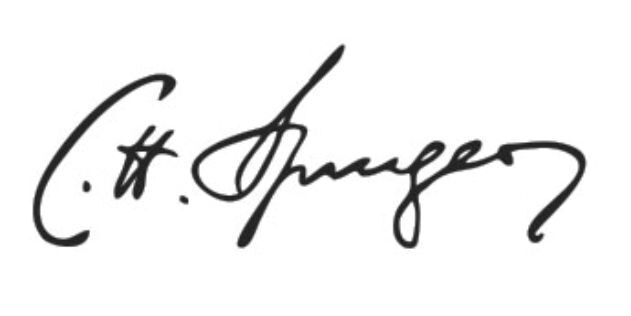
Signature of: charles spurgeon